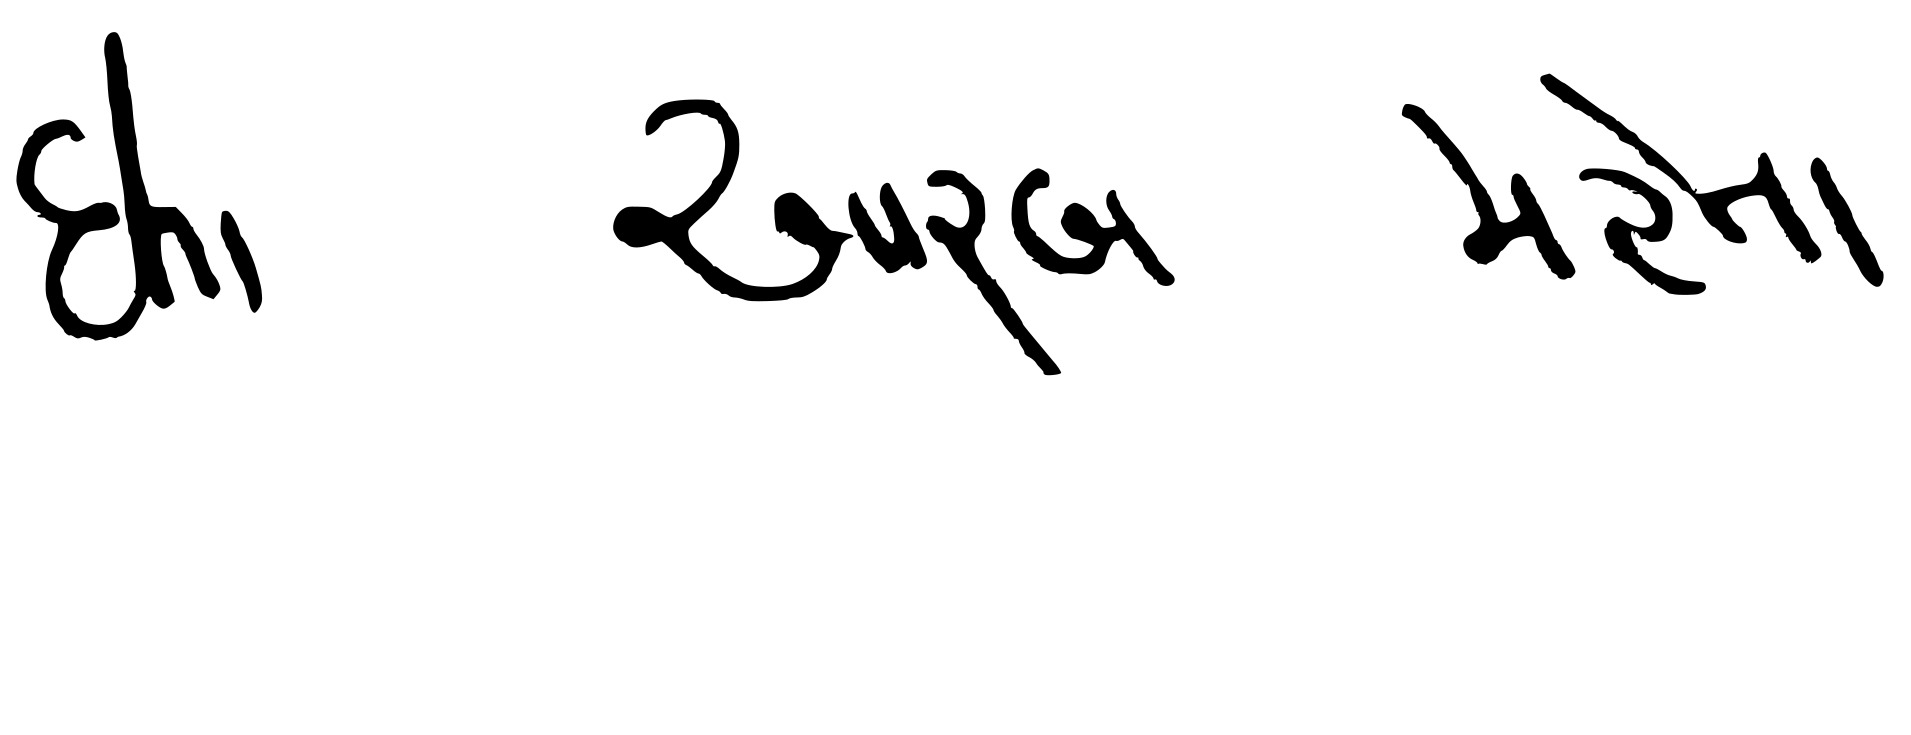
Signature of: ila arab mehta